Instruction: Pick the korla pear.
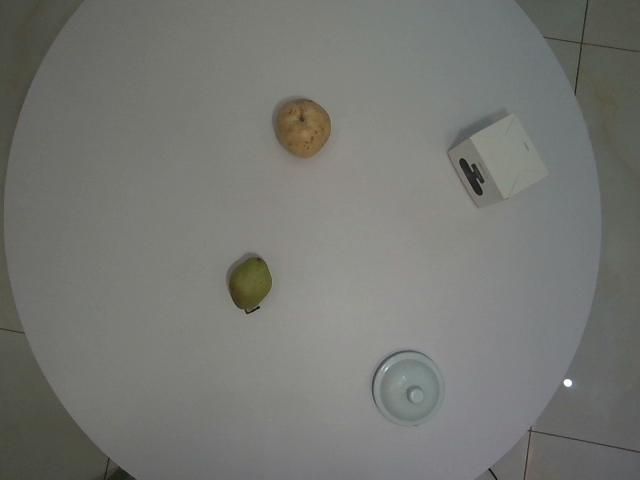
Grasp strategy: vertical